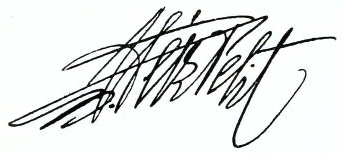
Signature of: víctor pérez petit